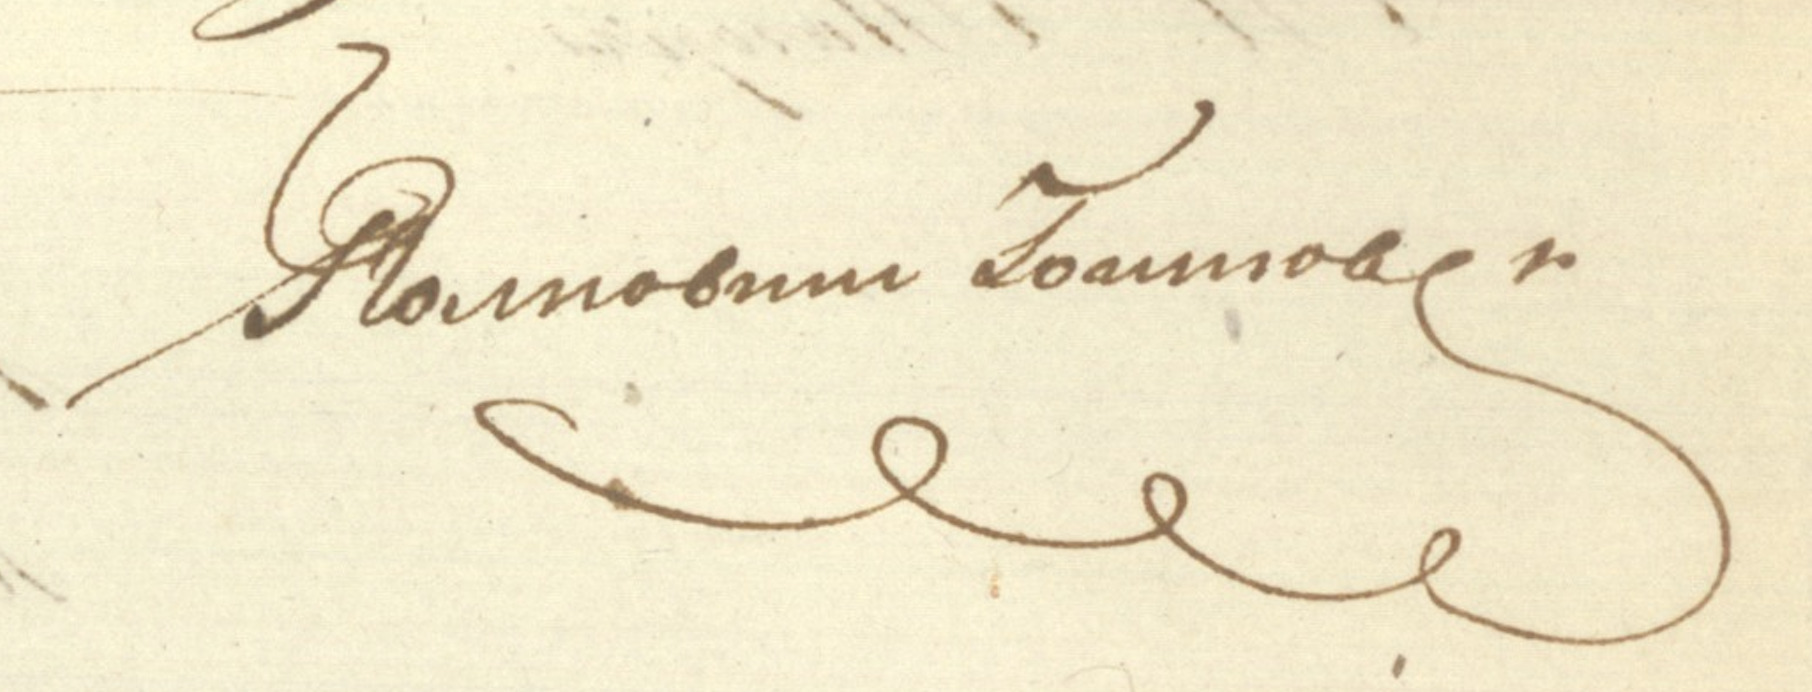
Signature of: q4140975